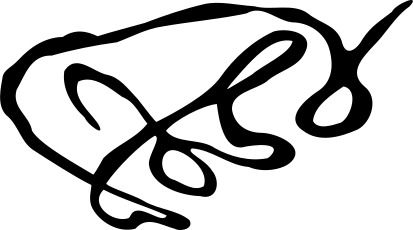
Signature of: mariam of mingrelia